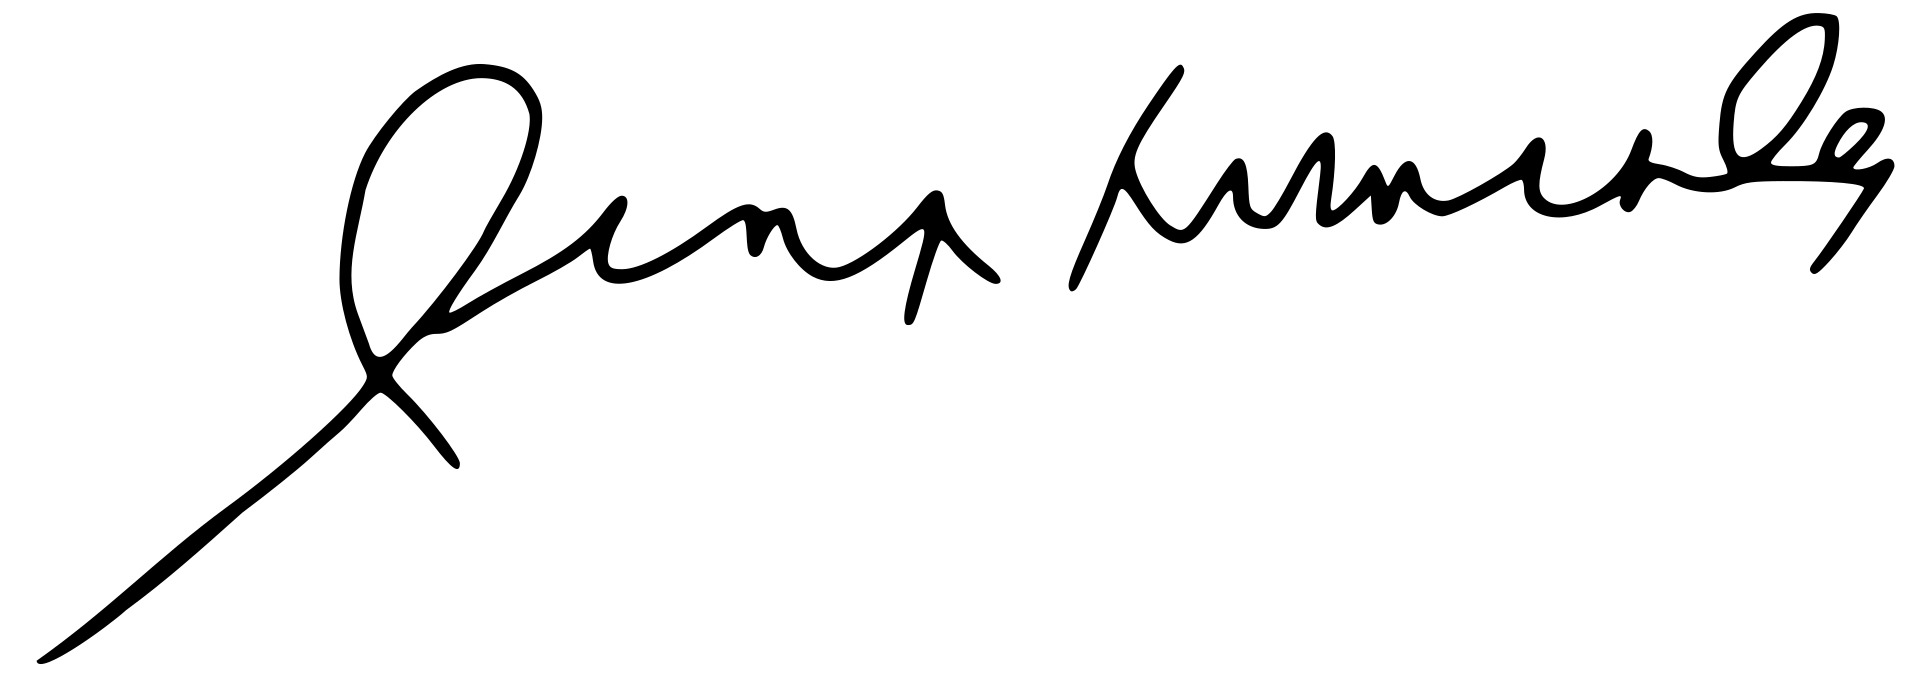
Signature of: george fernandes